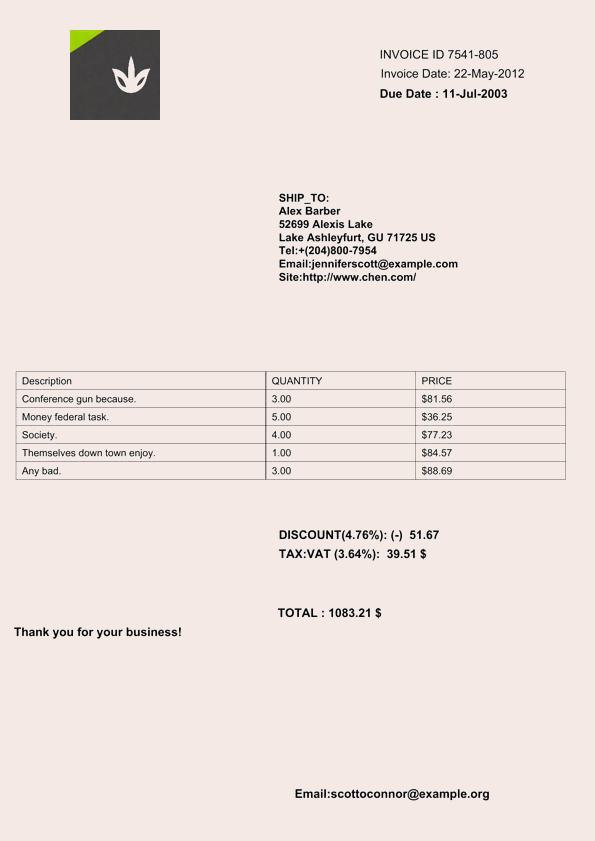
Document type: Invoice